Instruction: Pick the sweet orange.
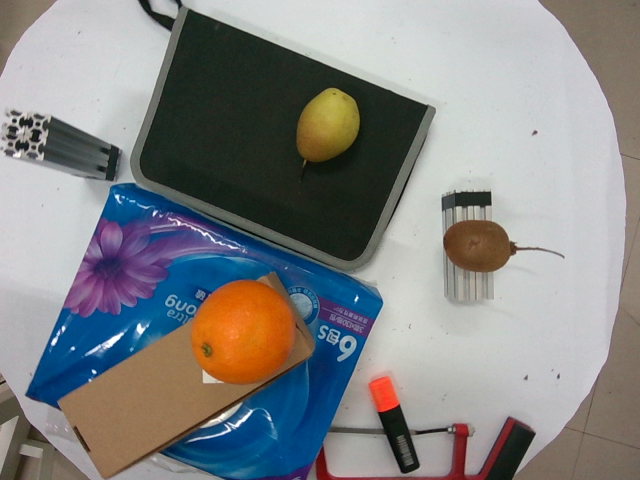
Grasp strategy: vertical